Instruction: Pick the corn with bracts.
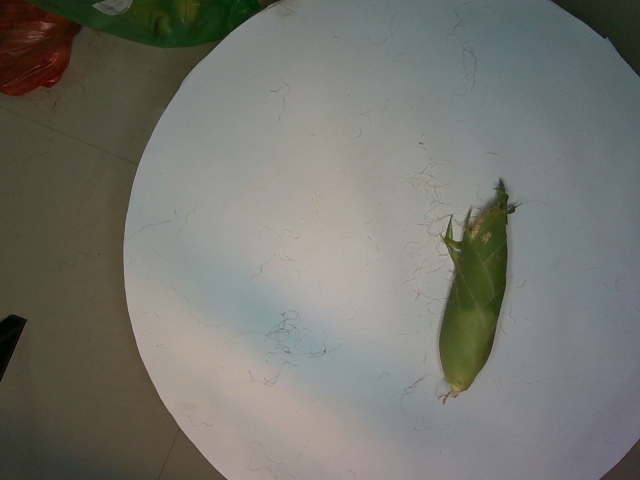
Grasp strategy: vertical